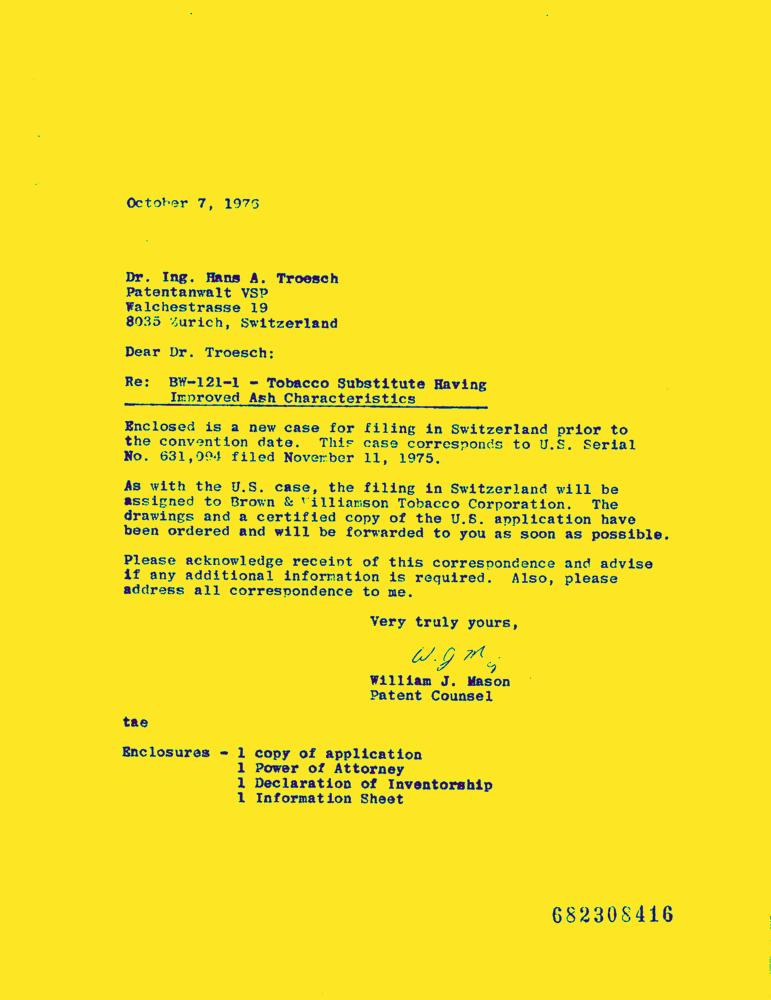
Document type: Letter-Doc